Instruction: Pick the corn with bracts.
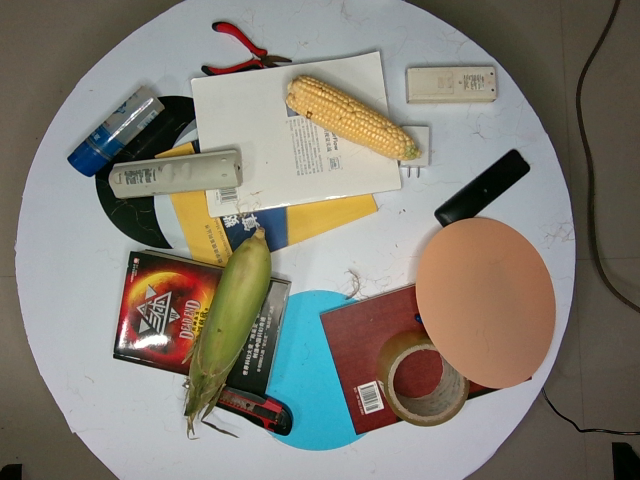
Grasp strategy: vertical